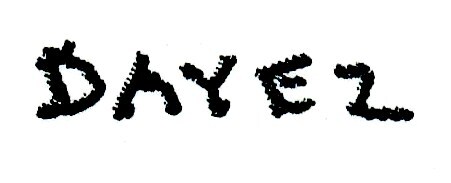
Signature of: georges dayez